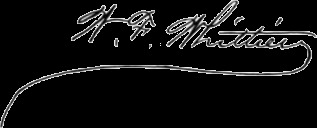
Signature of: william franklin whittier